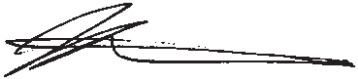
Signature of: harvey epstein